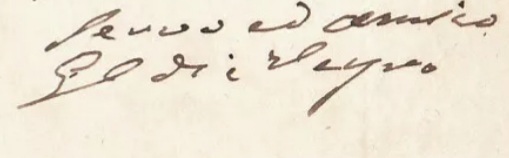
Signature of: gian carlo di negro